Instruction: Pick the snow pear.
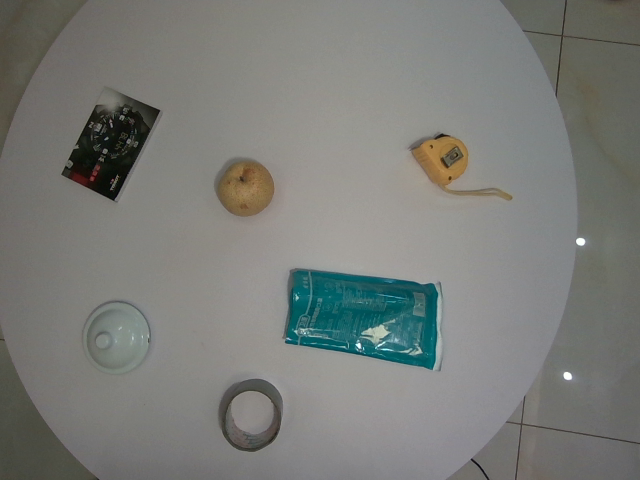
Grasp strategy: vertical